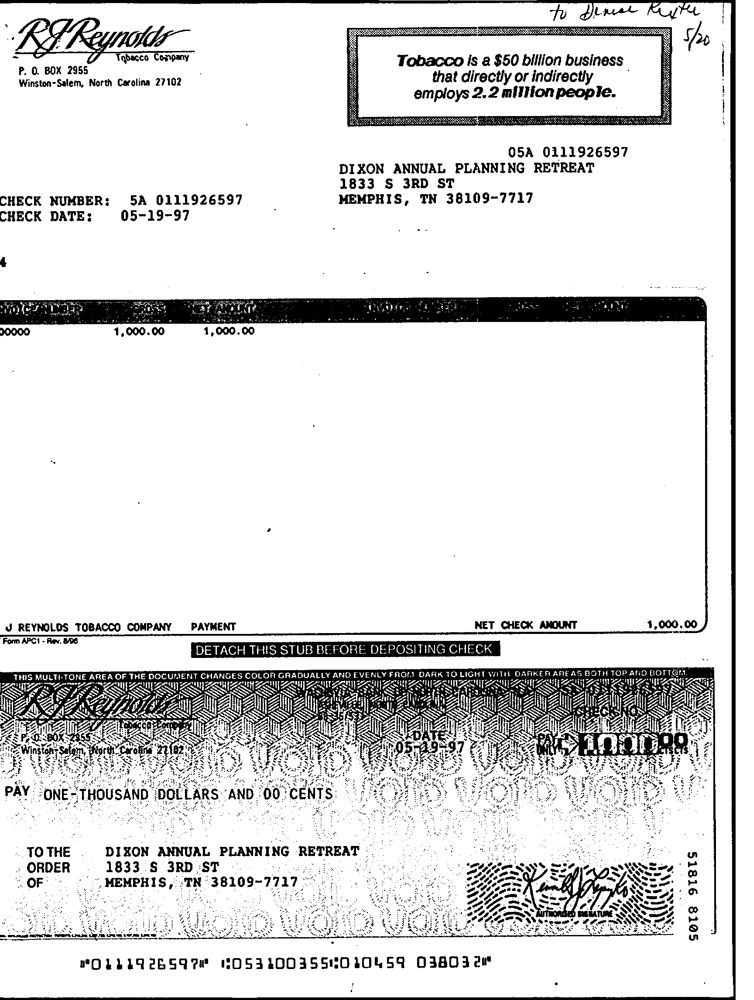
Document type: Invoice